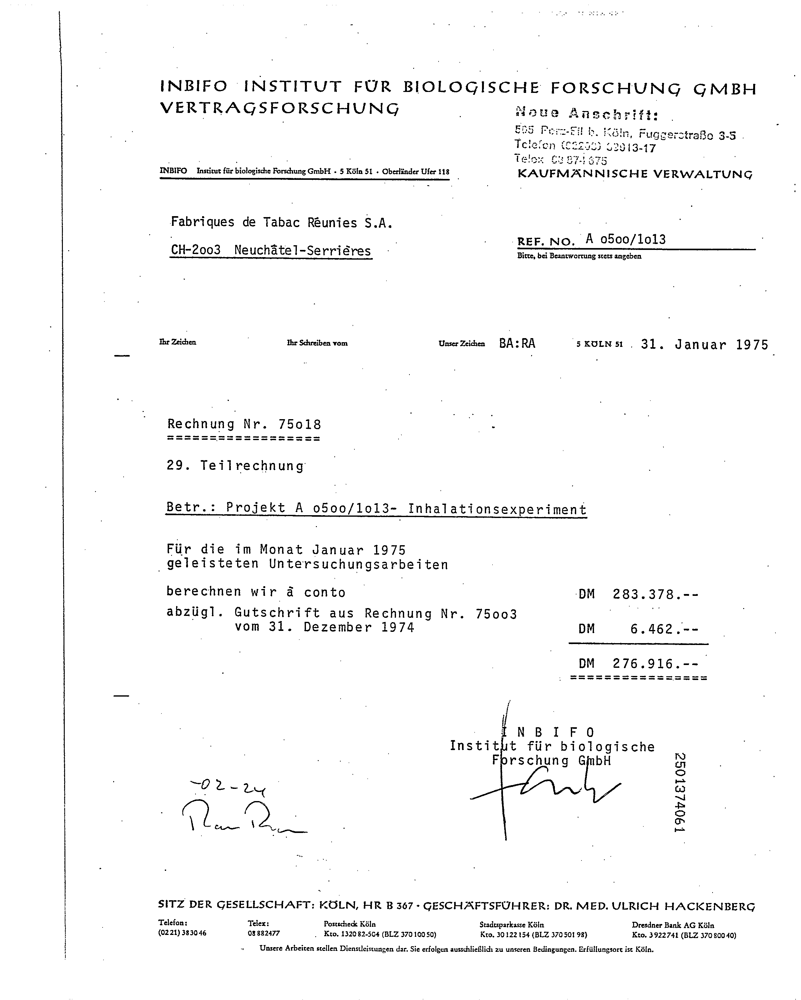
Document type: Invoice